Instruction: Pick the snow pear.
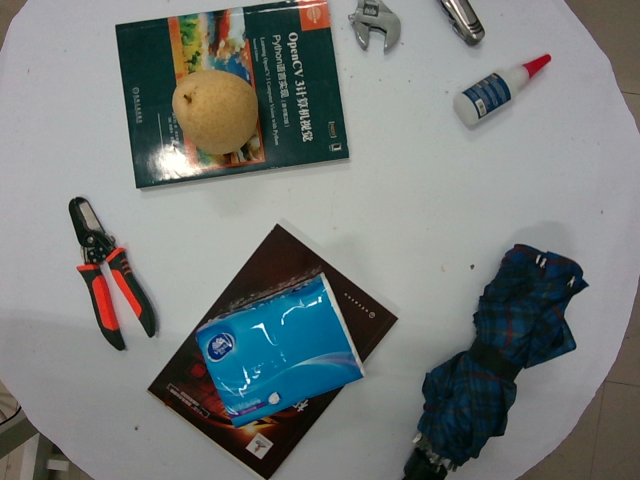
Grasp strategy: vertical